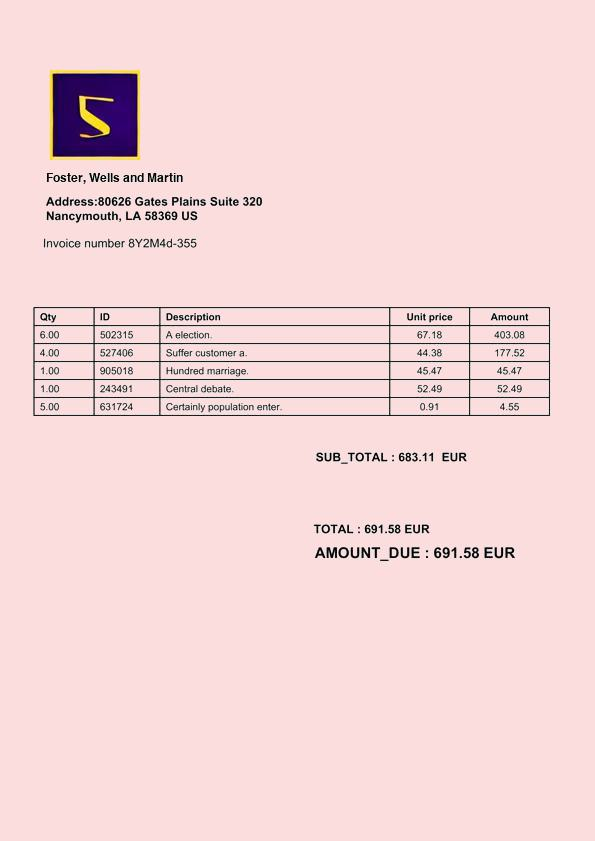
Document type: Invoice